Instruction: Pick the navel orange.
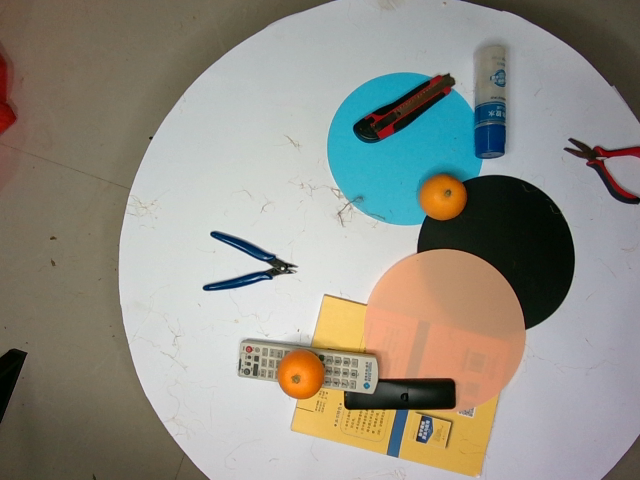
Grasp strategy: vertical